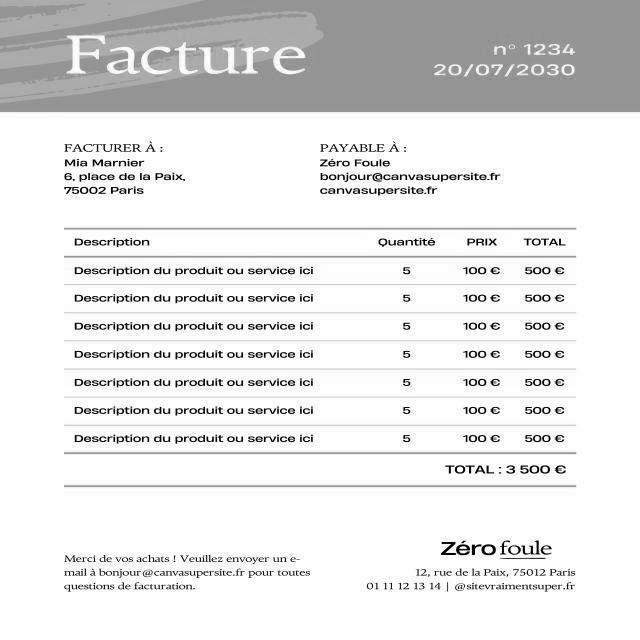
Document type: Invoice